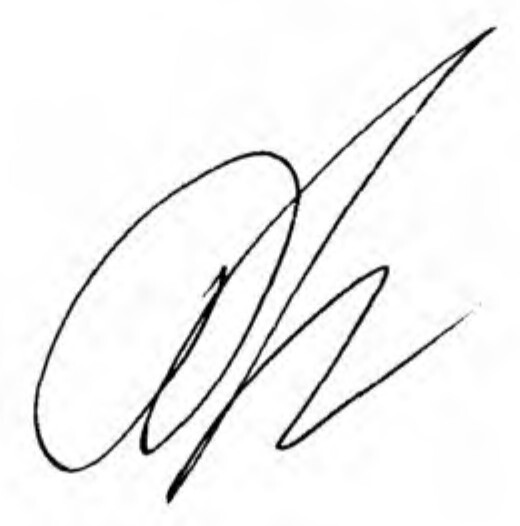
Signature of: q4222563